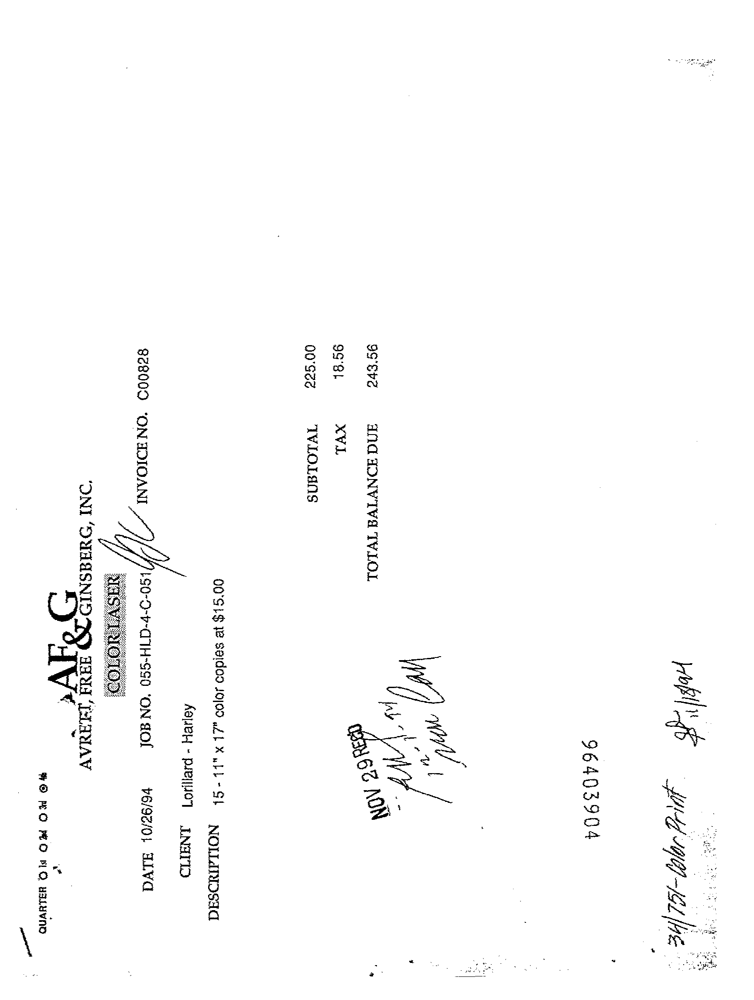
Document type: Invoice